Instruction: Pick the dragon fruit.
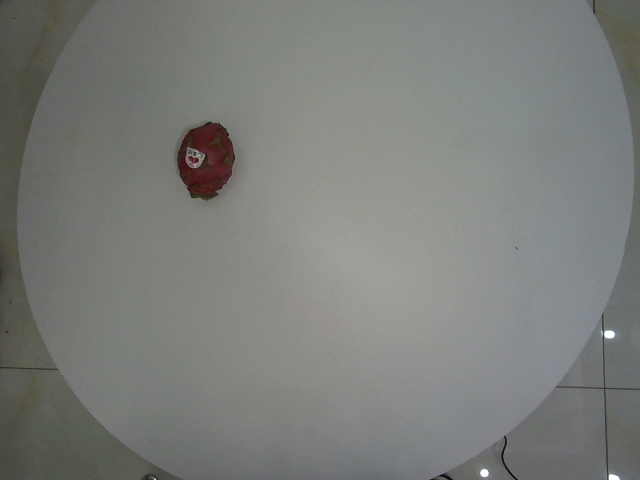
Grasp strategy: vertical